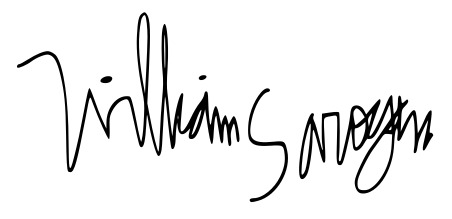
Signature of: william saroyan